Question: What is the property identification or parcel number listed?
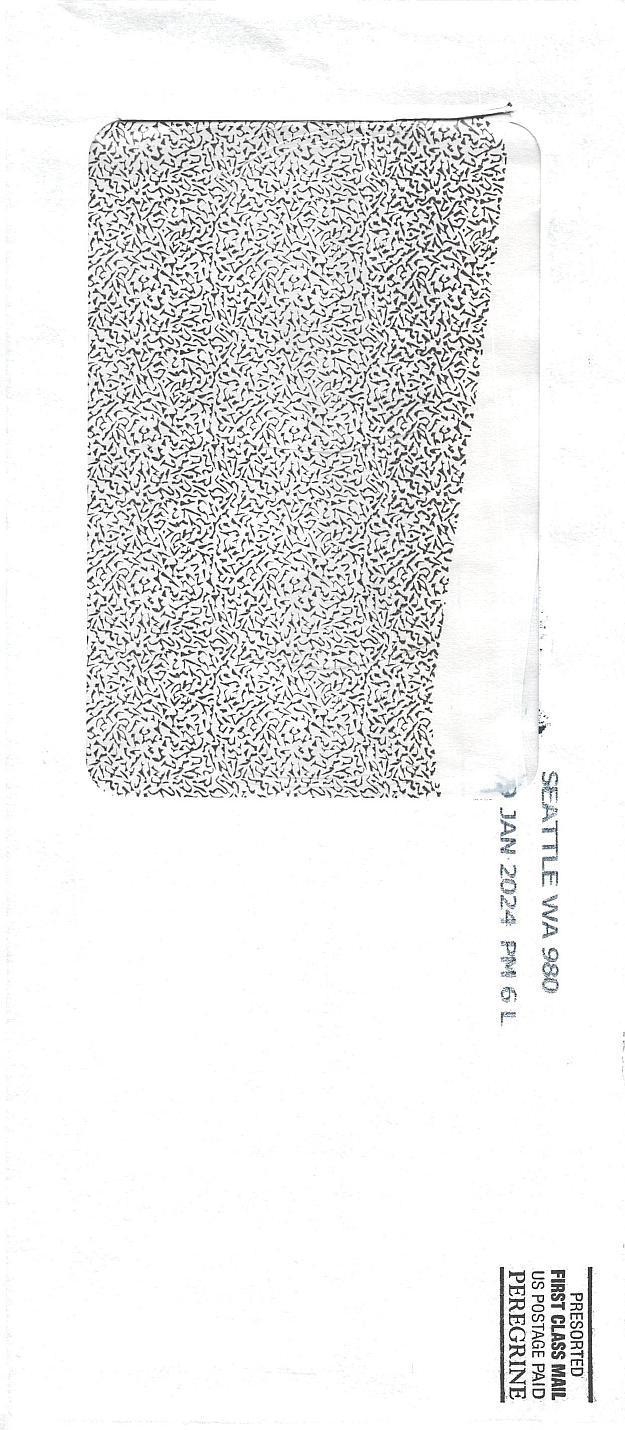
Answer: "99091"